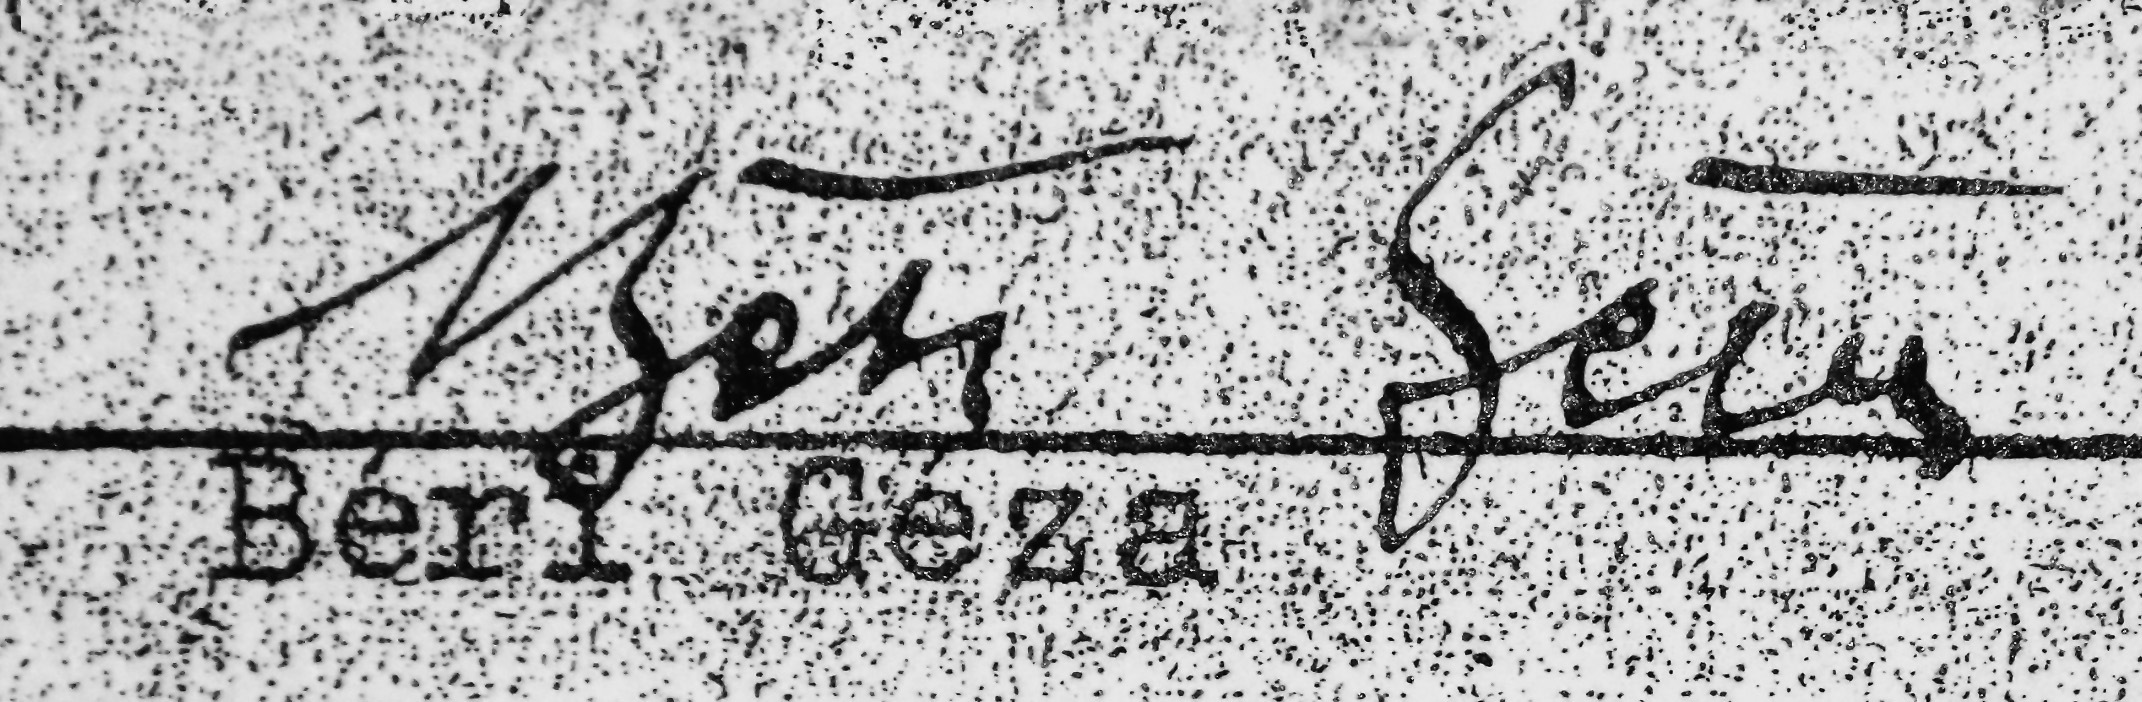
Signature of: géza béri